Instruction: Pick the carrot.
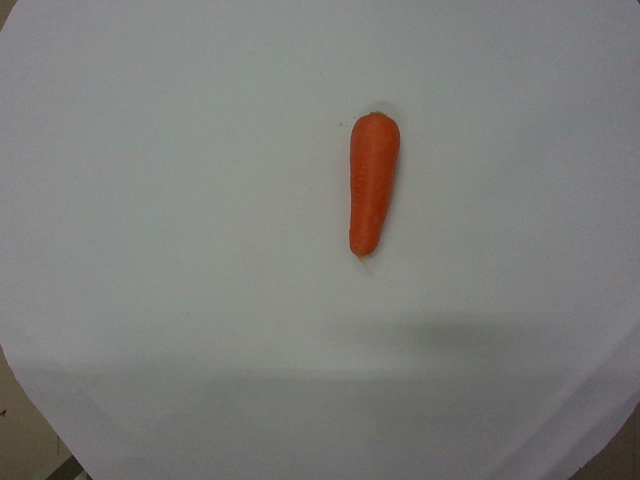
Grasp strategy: vertical